Question: Talk about the condition:
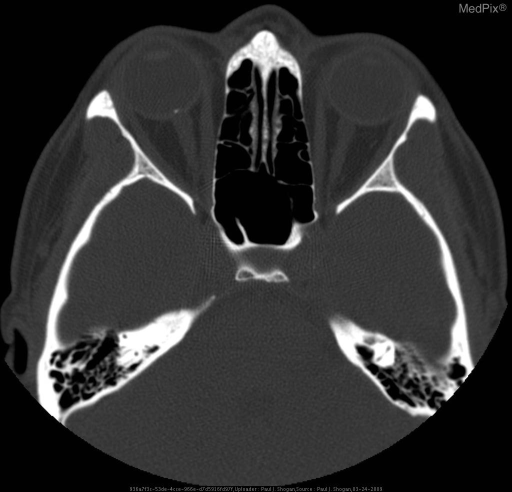
Answer: The disease is discussed as: Orbital calcifications are common incidental findings, occurring in characteristic locations.  Commonly encountered calcifications include trochlear calcifcations, optic drusen, scleral plaques, and phthisis bulbi.

Trochlear calcifcations occur in adults as normal age-related variants or in young patients with diabetes mellitus.  These calcifications are typically in a superomedial location within the orbit.

Optic drusen are a cause of benign pseudopapilledema, and are commonly seen in patients with age-related macular degeneration, although, they may also be found in young patients.  On CT, optic drusen are recognized as punctate calcifications located at the junction of the head of the optic nerve and globe, involving the optic disc.

Scleral plaques are commonly seen in the elderly, and are calcifications located at the insertion sites of the medial and lateral rectus muscles.  Other causes include systemic hypercalcemic states such as hyperparathyroidism, hypervitaminosis D, sarcoidosis, chronic renal disease.

Phthisis bulbi is the sequela of infection, inflammation, trauma, or autoimmune disease with a resultant nonfunctioning globe.  CT imaging reveals a shrunken globe with ocular calcification or ossification.